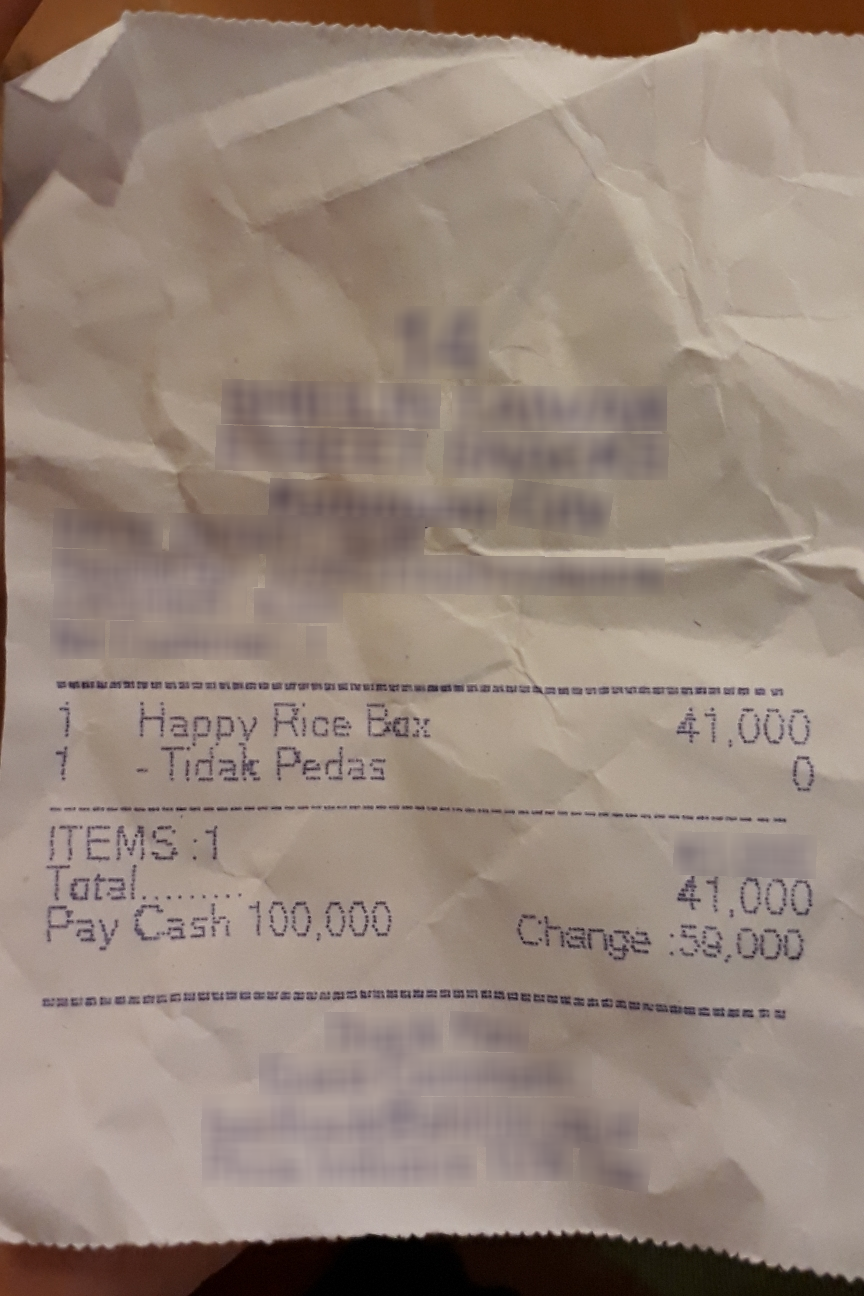
Number of items: 6
Total: 41,000
OCR text regions:
text: 1
text: Happy
text: Rice
text: Box
text: 41,000
text: 1
text: -
text: Tidak
text: Pedas
text: 0
text: Total
text: 41,000
text: Pay
text: Cash
text: 100,000
text: Change
text: 59,000
text: ITEMS:
text: 1